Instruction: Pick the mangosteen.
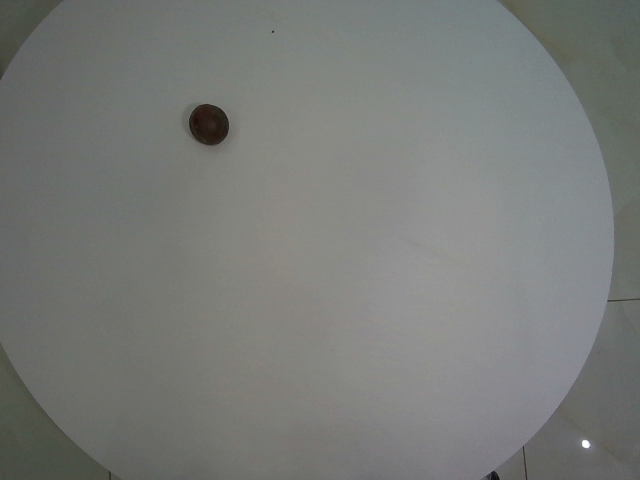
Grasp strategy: vertical